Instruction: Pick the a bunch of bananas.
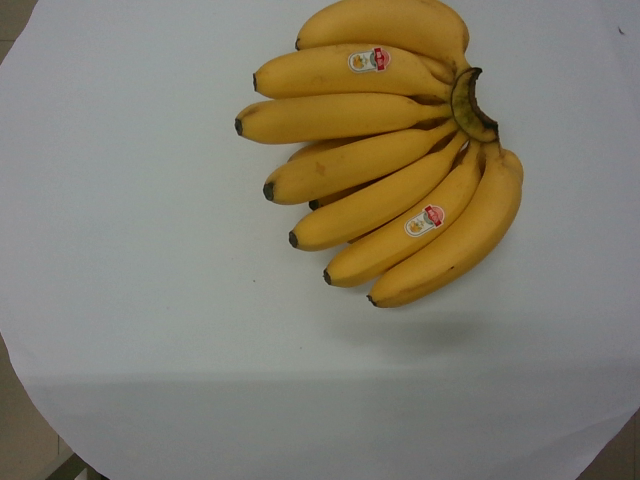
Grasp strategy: vertical